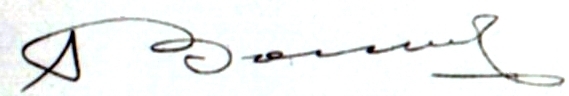
Signature of: yevgeny volkov